Question: What appears to be the issue?
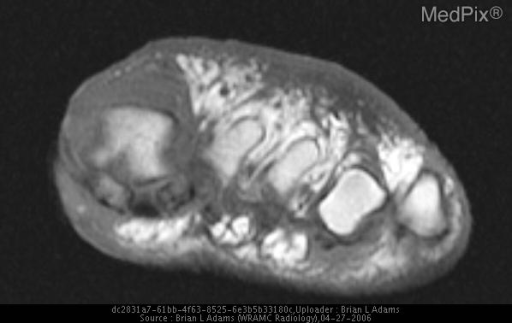
Answer: The findings suggest Anteroposterior and oblique radiographs of the left foot show severe osteopenia of the bones of the foot and ankle, as well as extensive calcifications of the visualized arteries of the foot.  There is erosion of the medial aspect of the head of the first metatarsal and thickening of the adjacent medial soft tissues.  Additionally, there is ulceration (1.2 cm in length) in the superficial soft tissues medial to the head of the first metatarsal.  Also radiographs showed incidental findings of metatarsus primus varus with hallux valgus deformities.

T1-weighted, axial MR images of the left foot show extensive areas of low-signal intensity around the head of the first metatarsal and the medial soft tissues.

Fast spin echo (FSE), T2-weighted with fat saturation, axial MR images of the left foot and short tau inversion recovery (STIR) sagittal MR images show that areas of low-signal intensity on T1-weighted MR images (the soft tissues) become areas of high-signal intensity.  There are also areas of high-signal intensity in the head of the first metatarsal and the distal metaphysis and in the tibial (medial) sesamoid bone.  These fat-suppressed MR images also show areas of high-signal intensity in the plantar muscles.

Post-contrast T1-weighted with fat saturation MR images of the left foot in both the axial (not shown) and sagittal planes show enhancement of the head of the first metatarsal, the tibial sesamoid, and surrounding soft tissues.  On post-contrast MR images, no necrosis in muscles or soft tissues, manifested by nonenhancing areas, are found.

These combined findings on fat-suppressed and contrast-enhanced MR images are consistent with myositis and cellulitis of the soft tissues and osteomyelitis of the head of the first metatarsal and tibial sesamoid.  The tendons of the tarsus and foot are normal.. T1-weighted, axial MR image of the left foot showing extensive areas of low-signal intensity around the head of the first metatarsal and the medial soft tissues.. The patient might have a history of The patient is an 83-year-old, African-American woman with a history of diabetes mellitus, hypertension, hyperlipidemia, hepatitis C, and neurosyphilis, who was admitted to the hospital for worsening of a chronic, nonhealing, left-foot ulcer that had been followed closely by the Podiatry service with repeated debridements and courses of oral antibiotics.  On the current admission, the patient denied having had any fevers, chills, or feelings of malaise, but stated that her glycemic control had been poor..